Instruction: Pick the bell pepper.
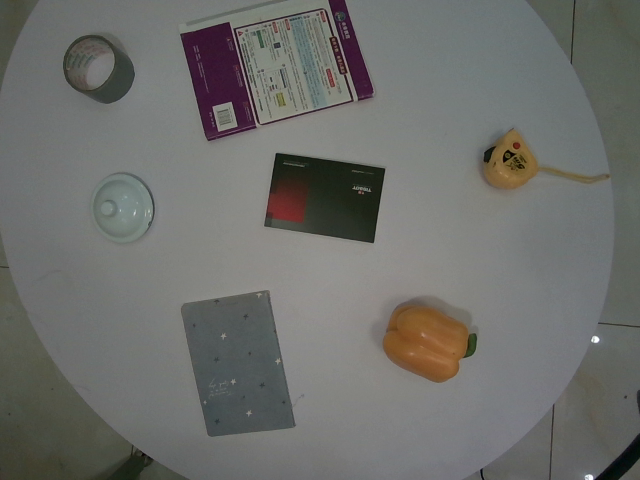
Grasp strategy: vertical